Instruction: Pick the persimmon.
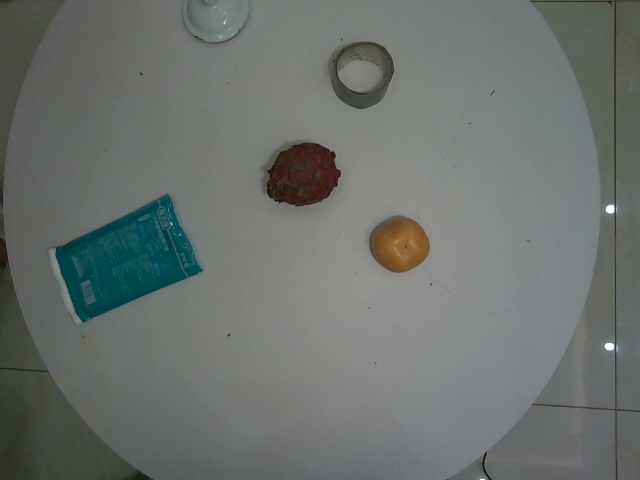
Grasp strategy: vertical